Question: Describe the condition in detail:
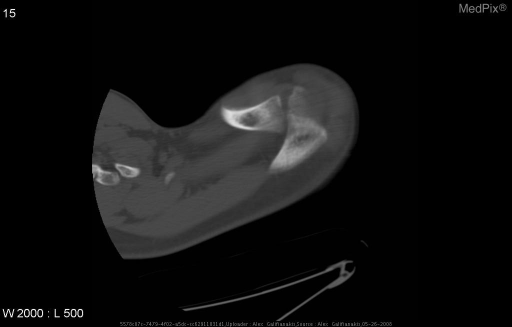
Answer: The disease is discussed as: The os acromiale is a persistent ossification center at the free end of the acromion that is present in up to 15% of the population.  It forms a synchondrosis with the acromion and articulates with the clavicle.  This ossification center typically fuses before 25 years of age.  Bilateral os acromiale occur in one third of patients.

Four types of Os acromiale have been described.  The most common is non-union between a meso-acromion and a meta-acromian.  Less common variations include nonunions at the pre-acromian and meso-acromion as well as meta-acromion and basi-acromion and variations of the three locations.  See the second listed source for helpful images.

Os acromiale may cause pain, shoulder impingement syndrome and rotator cuff tears.  The appearance may simulate fracture of the acromion. Axillary conventional radiographs, CT, and MR imaging are good at detecting os acromiale.

Treatment choices in symptomatic patients include open acromioplasty or arthroscopic acromioplasty.